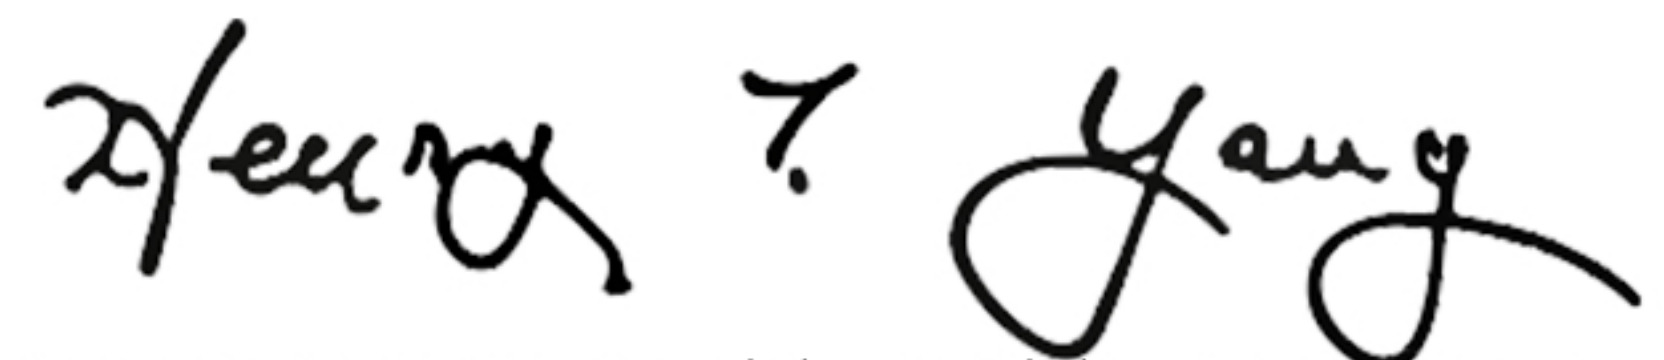
Signature of: henry t yang